Question: Describe the condition in detail:
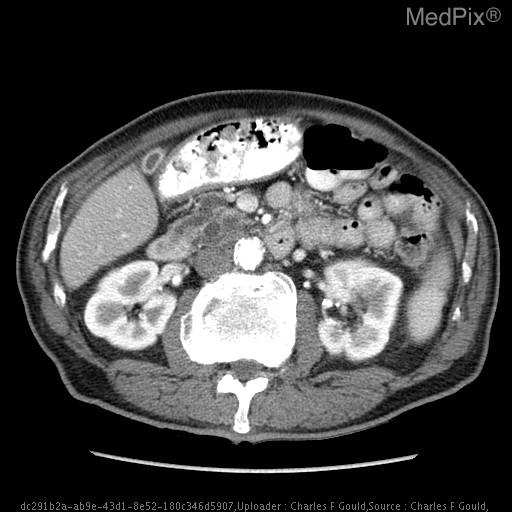
Answer: The disease is discussed as: Lesion/Condition Name: Intraductal Papillary Mucinous Neoplasm

Cell  of  Origin: Epithelial cells of the pancreas

Synonyms: IPMT, IPMN

ICD-0 code: 157.0

Associations/Predisposing  Factors: Diabetes, Pancreatitis

Common  Locations: Pancreas

Demographics: M>F, 60-80y/o.

Radiology: Multiloculated cystic lesion within the pancreas.

Prognosis  and  Treatment: Generally slow-growing.  Surgical intervention if fast growing, or younger patients.